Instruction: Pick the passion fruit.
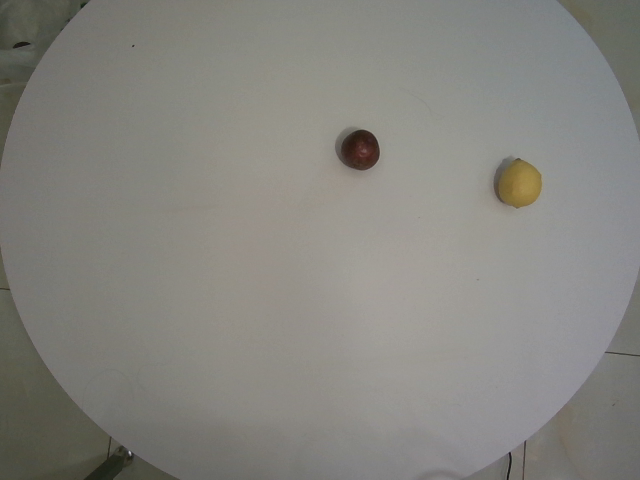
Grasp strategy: vertical